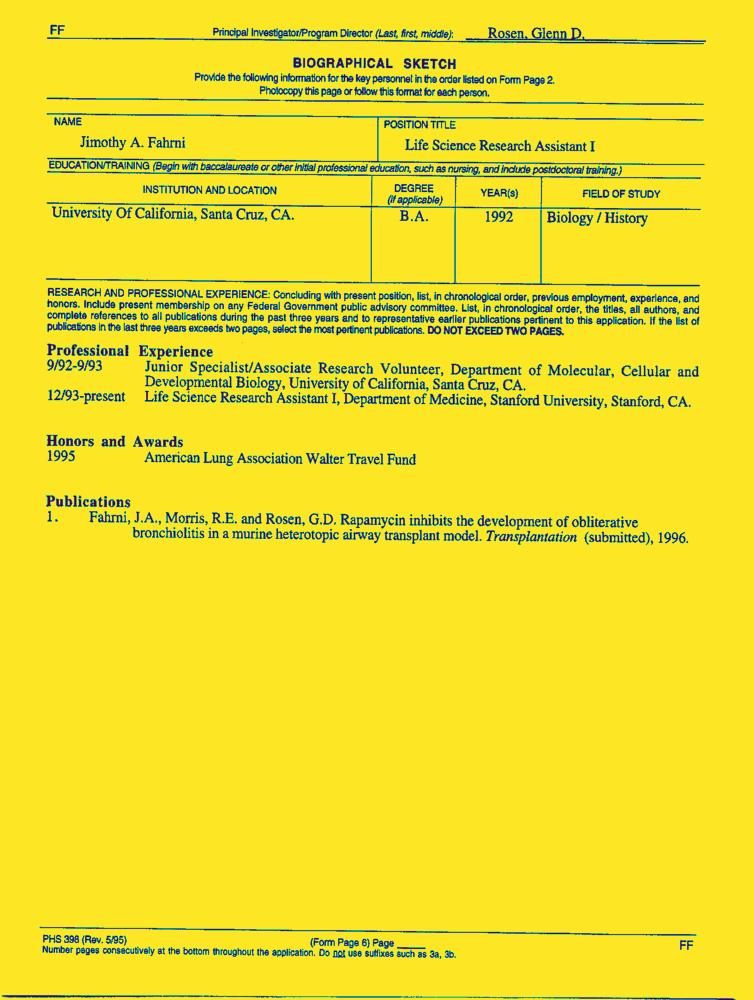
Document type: Resume-Doc